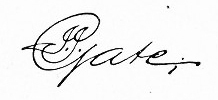
Signature of: jacob j son gate